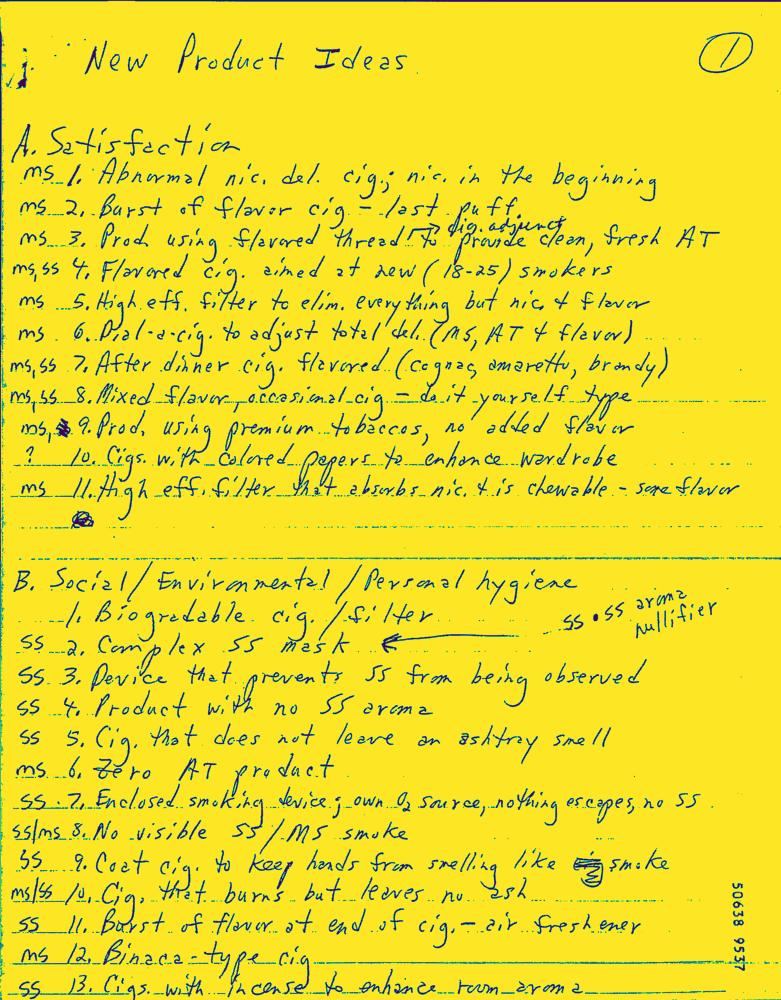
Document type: Hand-Written